Question: What is the main concern?
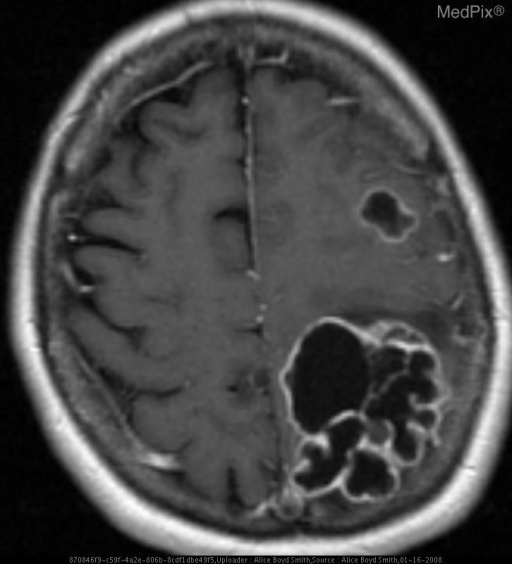
Answer: The findings suggest Multiple lesions within the brain. The most prominent were in the left frontal and parietal region. The lesions were very hyperintense on T2, and demonstrated only peripheral enhancement. T1 and T2 weighted images demonstrate two prominent lesions that demonstrate T1 and T2 prolongation.  The larger lesion is in the left parietal and has a lobulated contour.  The smaller lesion is in the left frontal lobe.  On post contrast imaging the periphery of the lesions enhance.  Histology reveals normal brain tissue adjacent to a chondroid matrix consistent with metastatic chondrosarcoma.  The patient's primary lesion was in his leg and he also had metastases to the lungs.. The patient might have a history of 55 yo woman with history of a resected left lower extremity chondrosarcoma.  Known to have lung metastases, she presents now with right upper and lower extremity weakness..